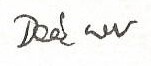
Signature of: mór deák